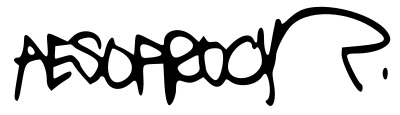
Signature of: aesop rock